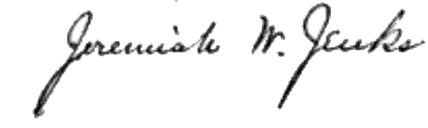
Signature of: jeremiah whipple jenks